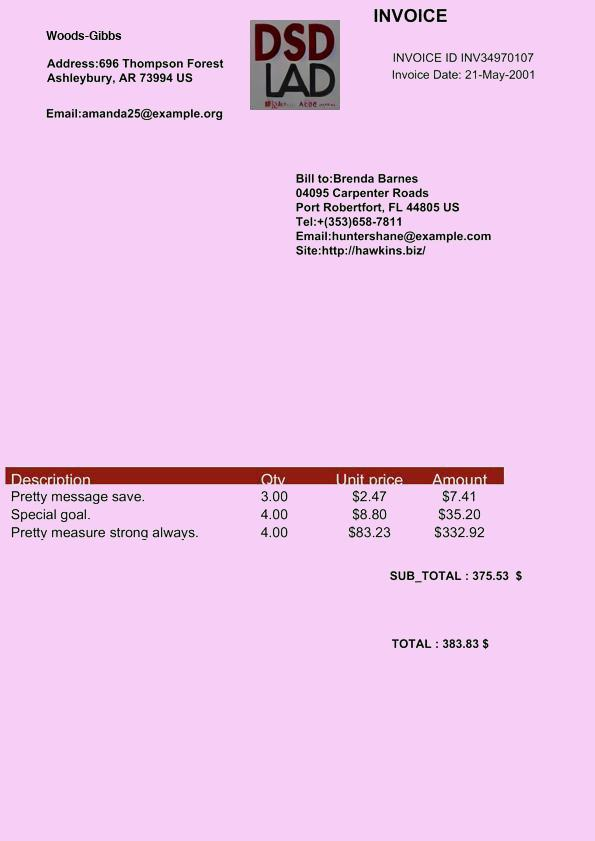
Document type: Invoice